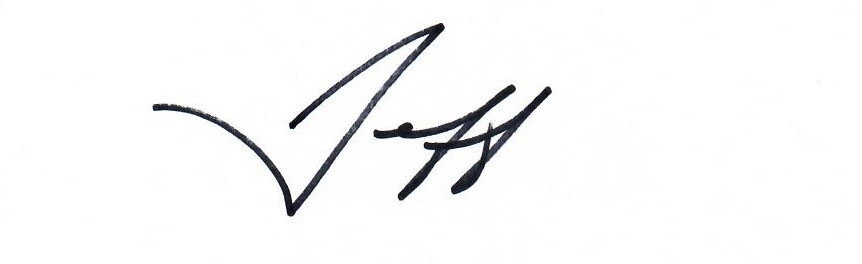
Signature of: jeff golden